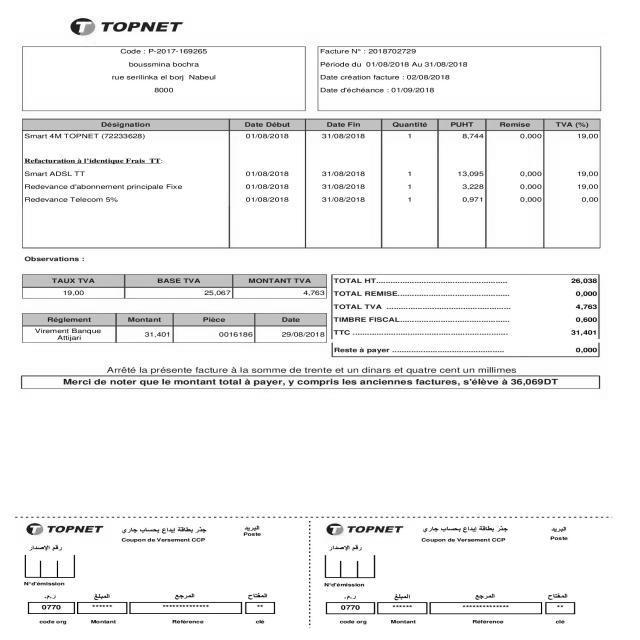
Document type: Invoice